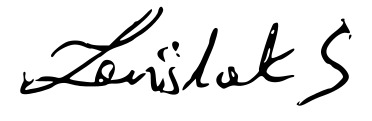
Signature of: sławomir zawiślak